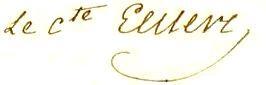
Signature of: jean louis leclerc